Patient: Female, age 29
The patient was a 29-year-old Japanese woman. She had been experiencing a high fever for 2 weeks. In another hospital, she was diagnosed with SLE due to pancytopenia, abnormal urinalysis (proteinuria and hematuria), low complement, positive antinuclear antibody, and anti-dsDNA antibody. In addition, she had multiple small granular lesions in the lungs appearing like miliary tuberculosis (TB) on computed tomography (Fig. 1a). Therefore, she was transferred to the TB ward of our hospital. On physical examination, her height was 160.5 cm and her body weight was 58.8 kg. She had a temperature of 38.8 C. Her blood pressure was normal at 111/77 mm Hg. Oral ulcers and a discoid rash were observed. There was slight edema in the lower extremities. The laboratory tests showed a slightly elevated serum creatinine of 0.91 mg/dL, a normal total cholesterol of 122 mg/dL, a C-reactive protein of 0.57 mg/dL, proteinuria of 5.1 g per day, and microhematuria. On serological testing, antinuclear antibody was positive, the anti-dsDNA antibody titer was very high at 400 IU/mL, and serum C3 and C4 were very low at 26.4 and 4.3 mg/dL, respectively. Anti-neutrophil cytoplasmic antibody was not detected. While awaiting the TB test results, she was isolated in a private room in consultation with the pulmonologist. On day 4, her fever persisted, and laboratory tests revealed progression of pancytopenia. It was thought to be highly likely that she had hemophagocytic syndrome. Thus, we determined that this situation was emergent and initiated intravenous prednisolone (PSL) 60 mg daily. After treatment, she immediately became afebrile. Five days after treatment, we changed from intravenous PSL 60 mg to oral PSL 50 mg daily. After improvement in her general condition, we performed a kidney biopsy 7 days after the start of the initial treatment. The kidney biopsy results are shown in Figure 2. Two cores of kidney tissue containing 55 glomeruli were present, none of which were globally sclerosed. Most of the glomeruli showed multiple wire loop lesions and endocapillary proliferation. The wire loop lesions were more conspicuous than endocapillary proliferation (Fig. 2a). Crescent formation, necrosis, or glomerular sclerosis were not present. In addition, vasculopathy was not present. Immunofluorescence staining demonstrated positive staining of the glomerular tuft, mesangial area, and part of the endothelial area for IgG, IgA, IgM, C3, C1q, and fibrinogen (Fig. 2b). On electron microscopy, the glomeruli revealed massive electron-dense deposits in the endothelial and mesangial areas, but no noticeable subepithelial deposition (Fig. 2c). In addition, electron-dense deposit was present in the peritubular capillaries, but not in the tubulointerstitial area or arteries (Fig. 2d). The histological diagnosis was LN with massive wire loop lesions, ISN/RPS class IV-G (A). We did not add immunosuppressants such as cyclophosphamide or mycophenolate mofetil because we considered that LN would respond well to PSL alone. Her proteinuria and hematuria almost disappeared within 1 month. Furthermore, her lung disease disappeared after immunosuppressive therapy (Fig. 1b). In addition, we did not detect Mycobacterium tuberculosis from the sputum, gastric fluid, or bone marrow. After that, she remained in complete remission for several years using low-dose PSL only.
Keywords: class iv-g, lupus nephritis, wire loop lesions
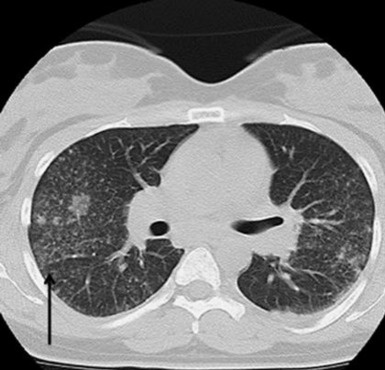
Image caption: Multiple small granular lesions (arrow) in the lungs on computed tomography before.